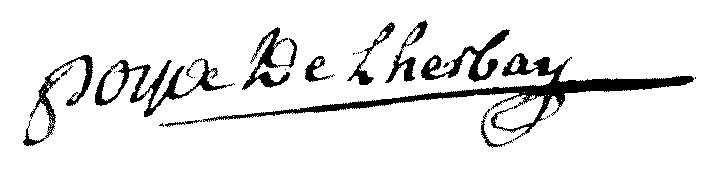
Signature of: pierre poya de l herbay